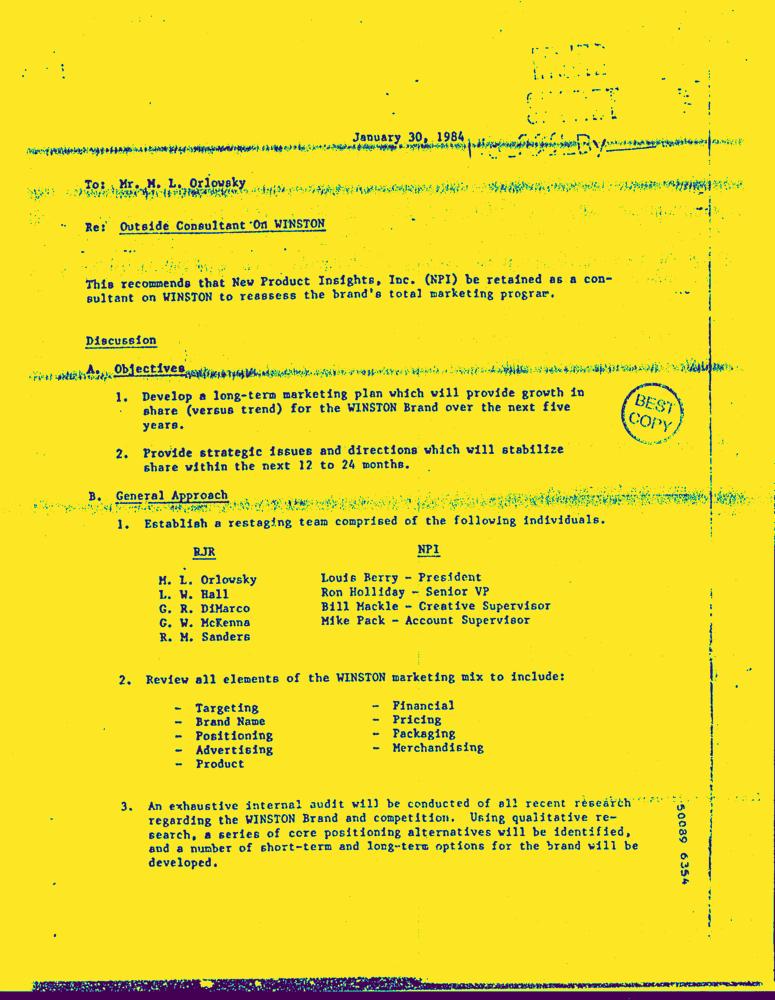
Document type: Letter-Doc